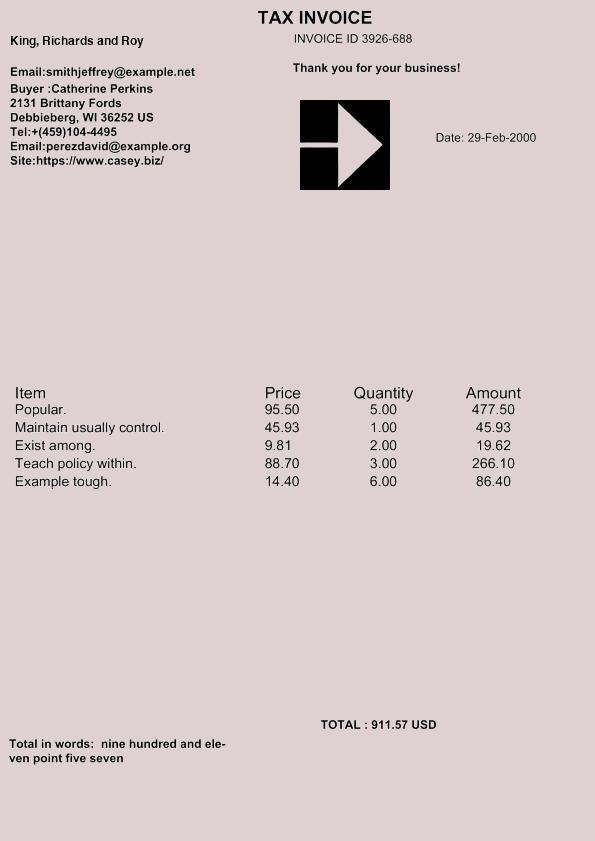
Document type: Invoice